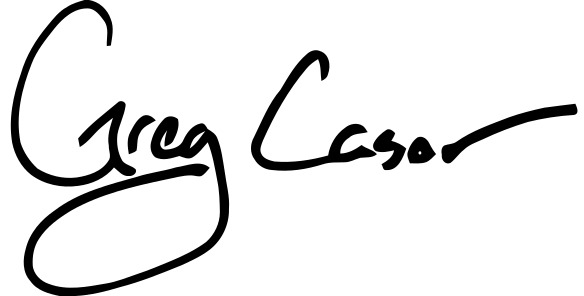
Signature of: greg casar